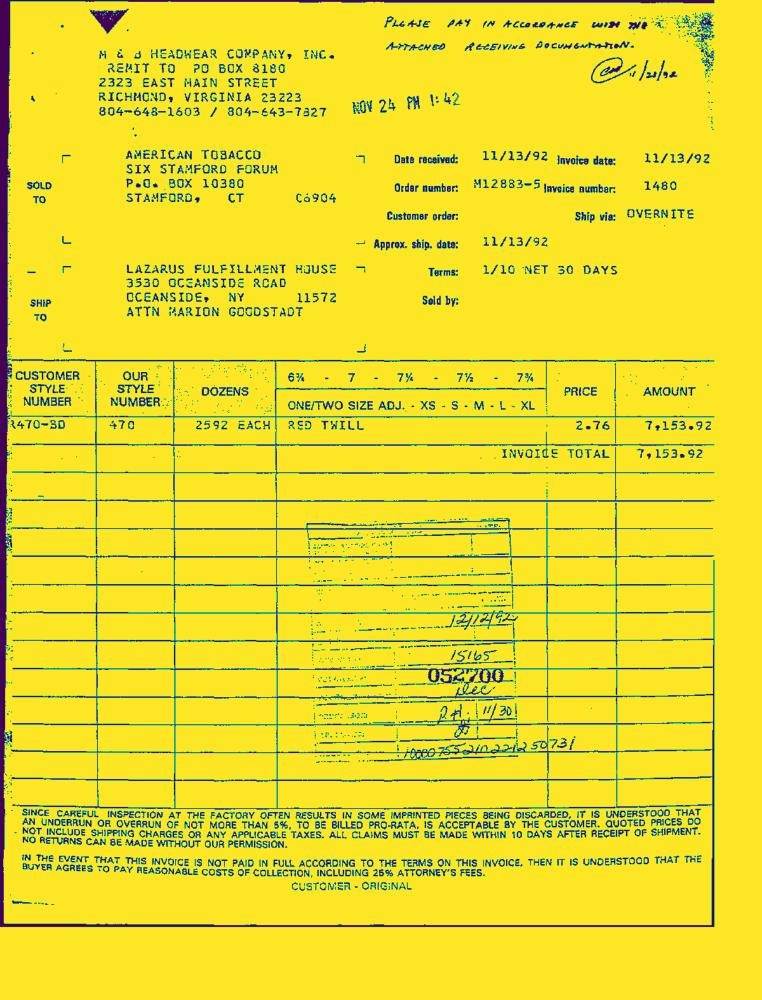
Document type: Invoice-Doc